Question: What is the suspected problem?
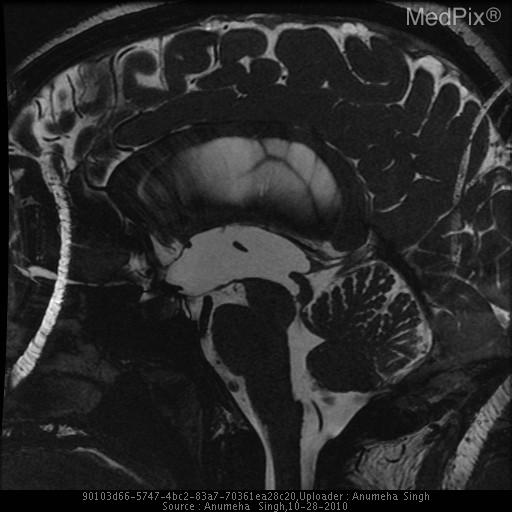
Answer: The findings suggest CT imaging without contrast showed ventricular enlargement of lateral and third ventricles with a normal fourth ventricle.  Subsequent MRI confirmed the CT findings without evidence of transependymal flow of CSF.  High resolution MRI demonstrated multiple thin septations in the aqueduct of Sylvius.

MR imaging with CINE CSF flow study (not depicted) showed no significant CSF flow through the cerebral aqueduct.. A high resolution 3D FIESTA sagittal MR image demonstrates significant narrowing in the cerebral aqueduct with two septations present.. The patient might have a history of 21 yr old pregnant female at 11 wks of gestation presents with two weeks history of severe headache.  She reports recent MVC one week prior to presentation to the ED.  Subsequently, she noted a remote history of salmonella meningitis as a child..